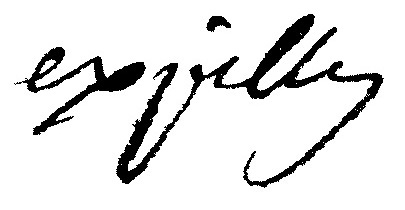
Signature of: louis alexandre expilly de la poipe